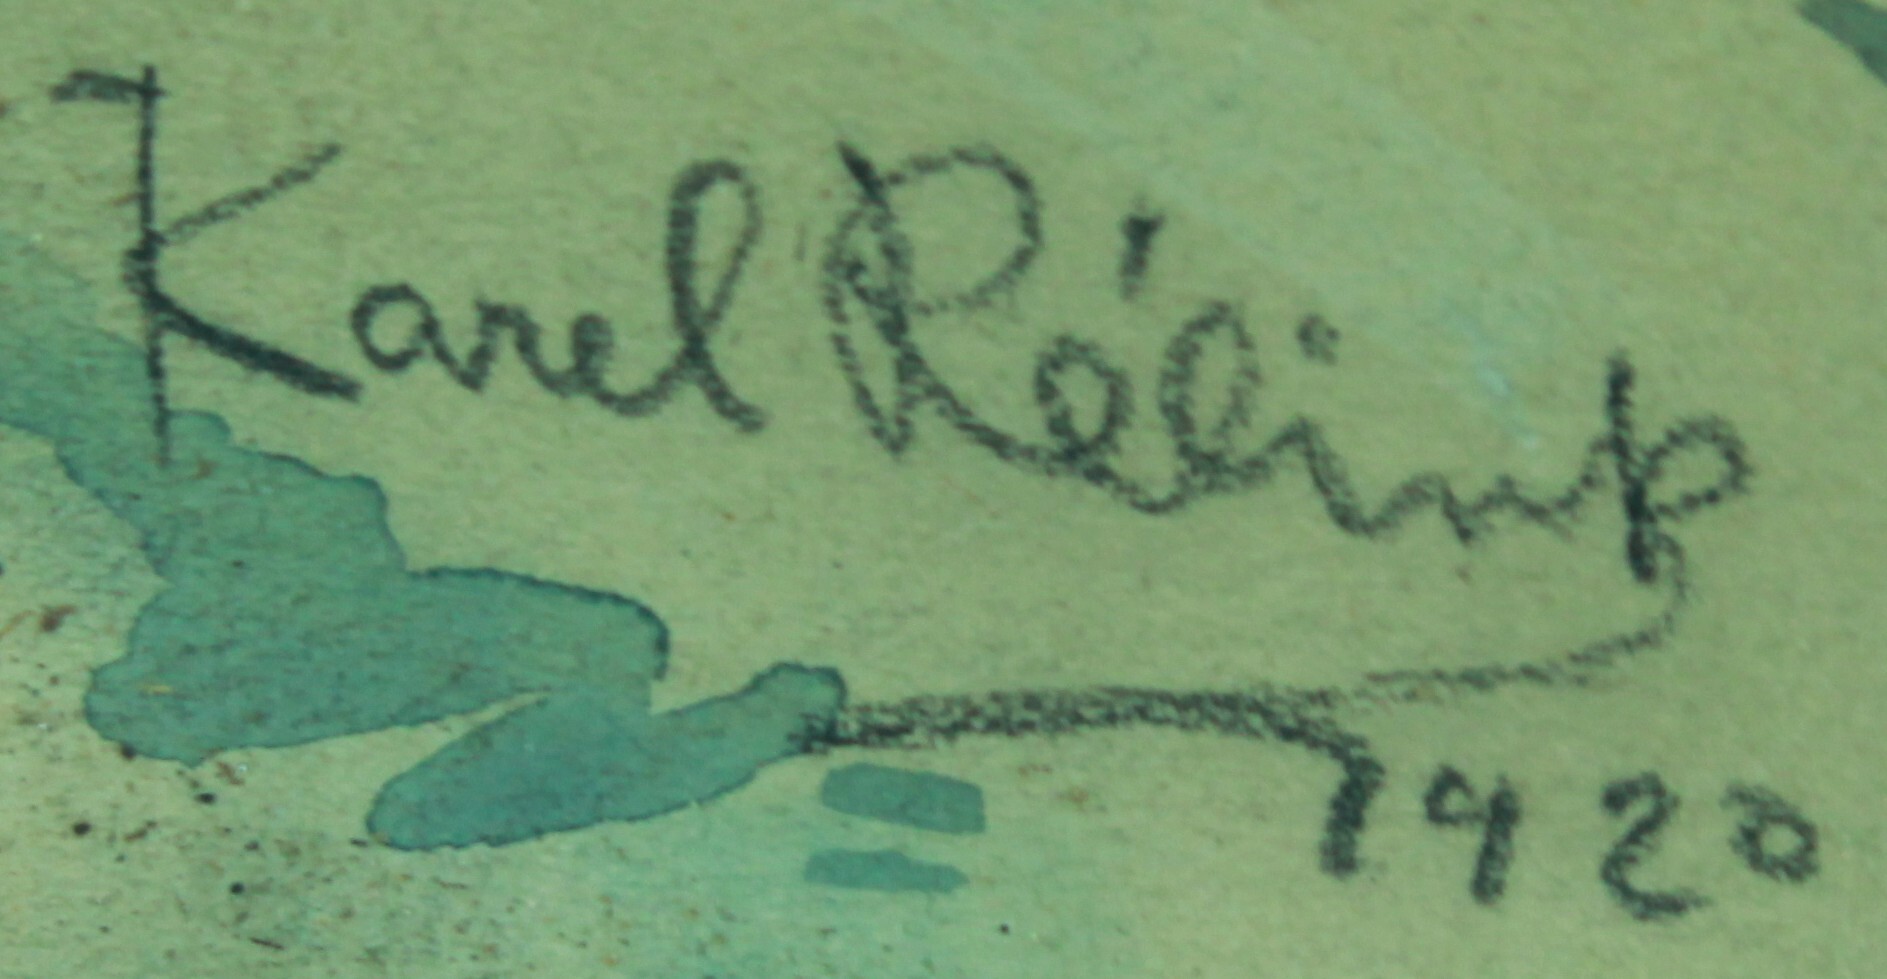
Signature of: karel rélink